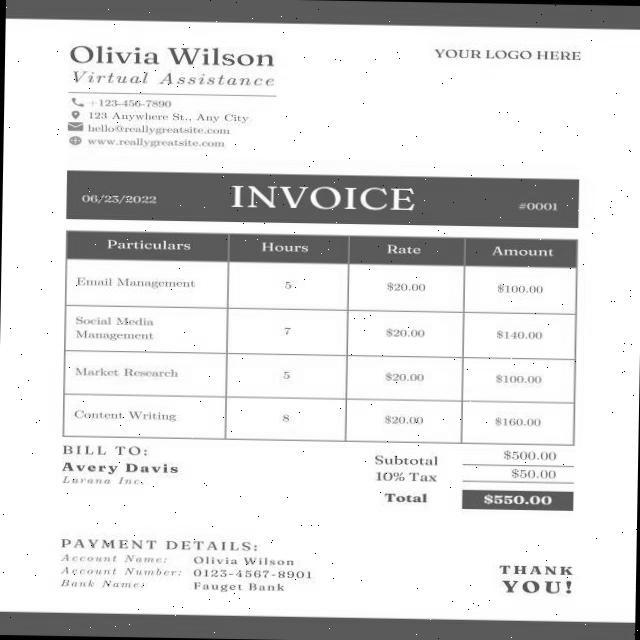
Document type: Invoice